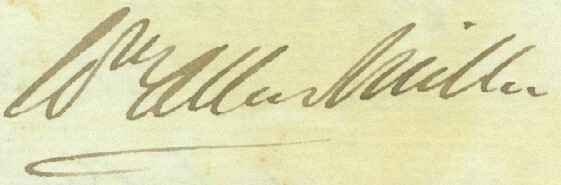
Signature of: william allen miller